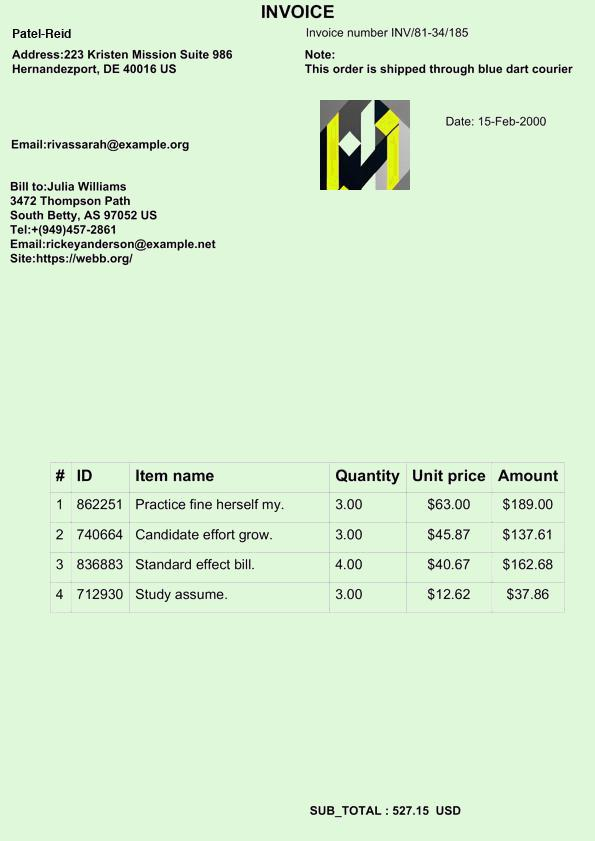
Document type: Invoice